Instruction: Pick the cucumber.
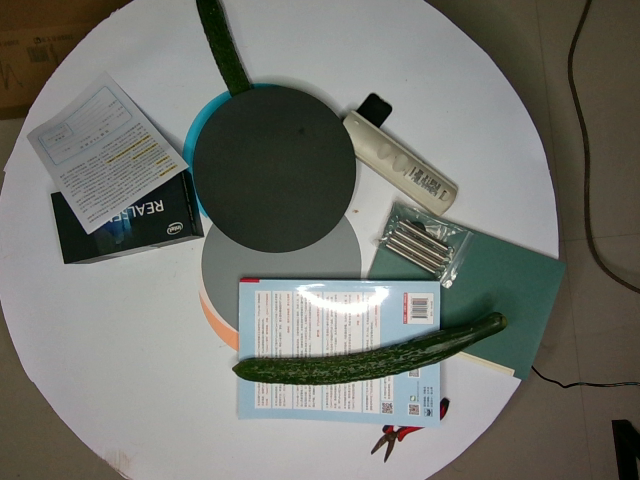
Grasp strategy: vertical